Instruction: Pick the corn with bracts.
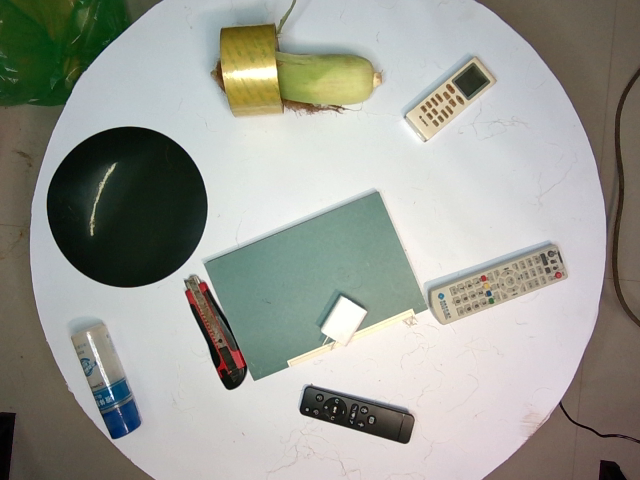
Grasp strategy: vertical